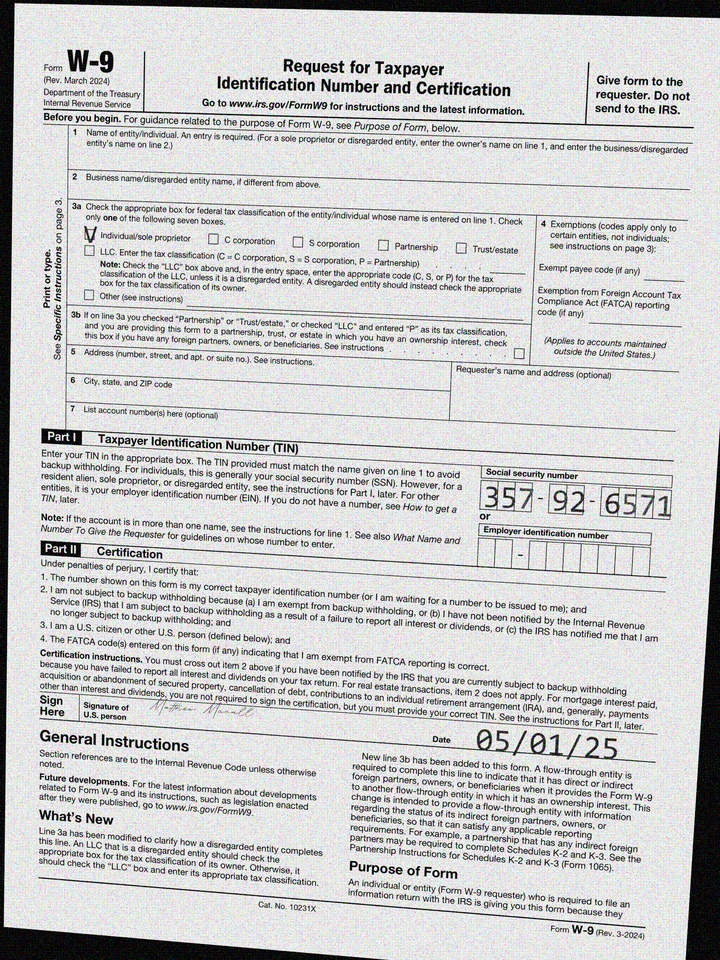
cbx: yes
ssn: 357926571
sdt: 05/01/25